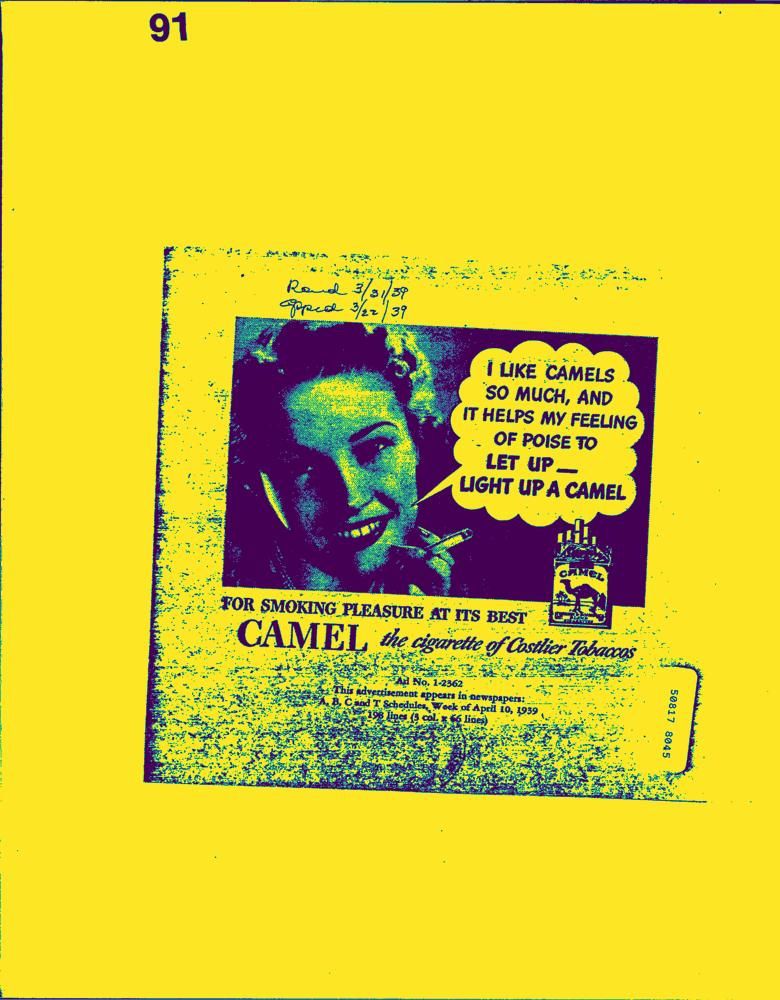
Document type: AD